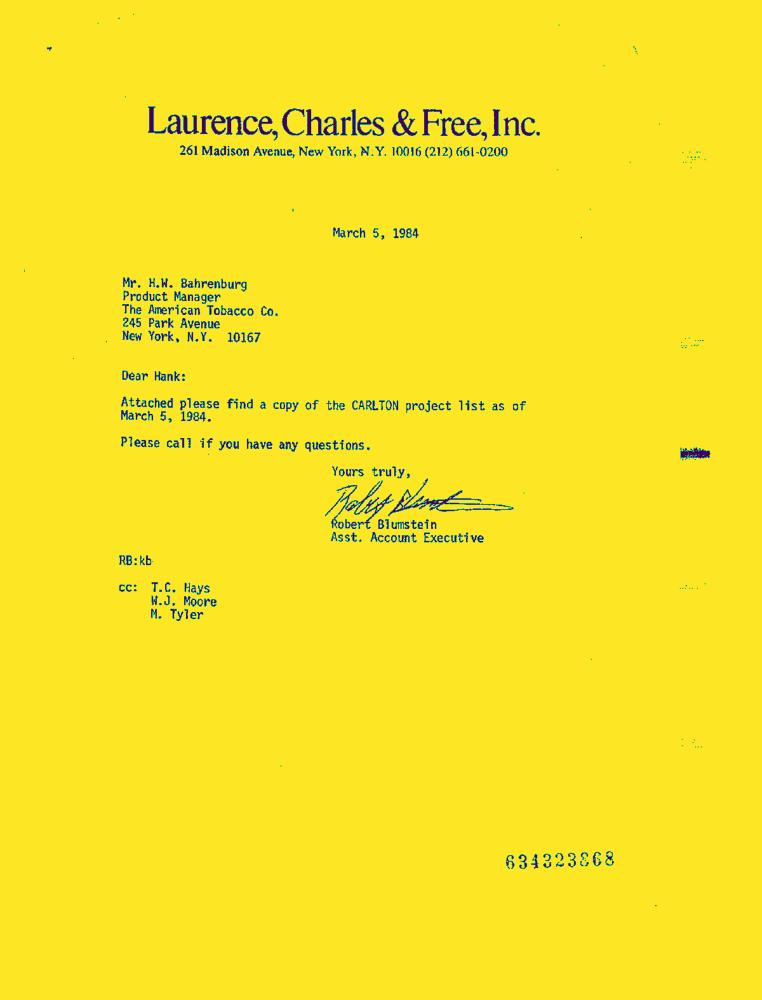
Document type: Letter-Doc